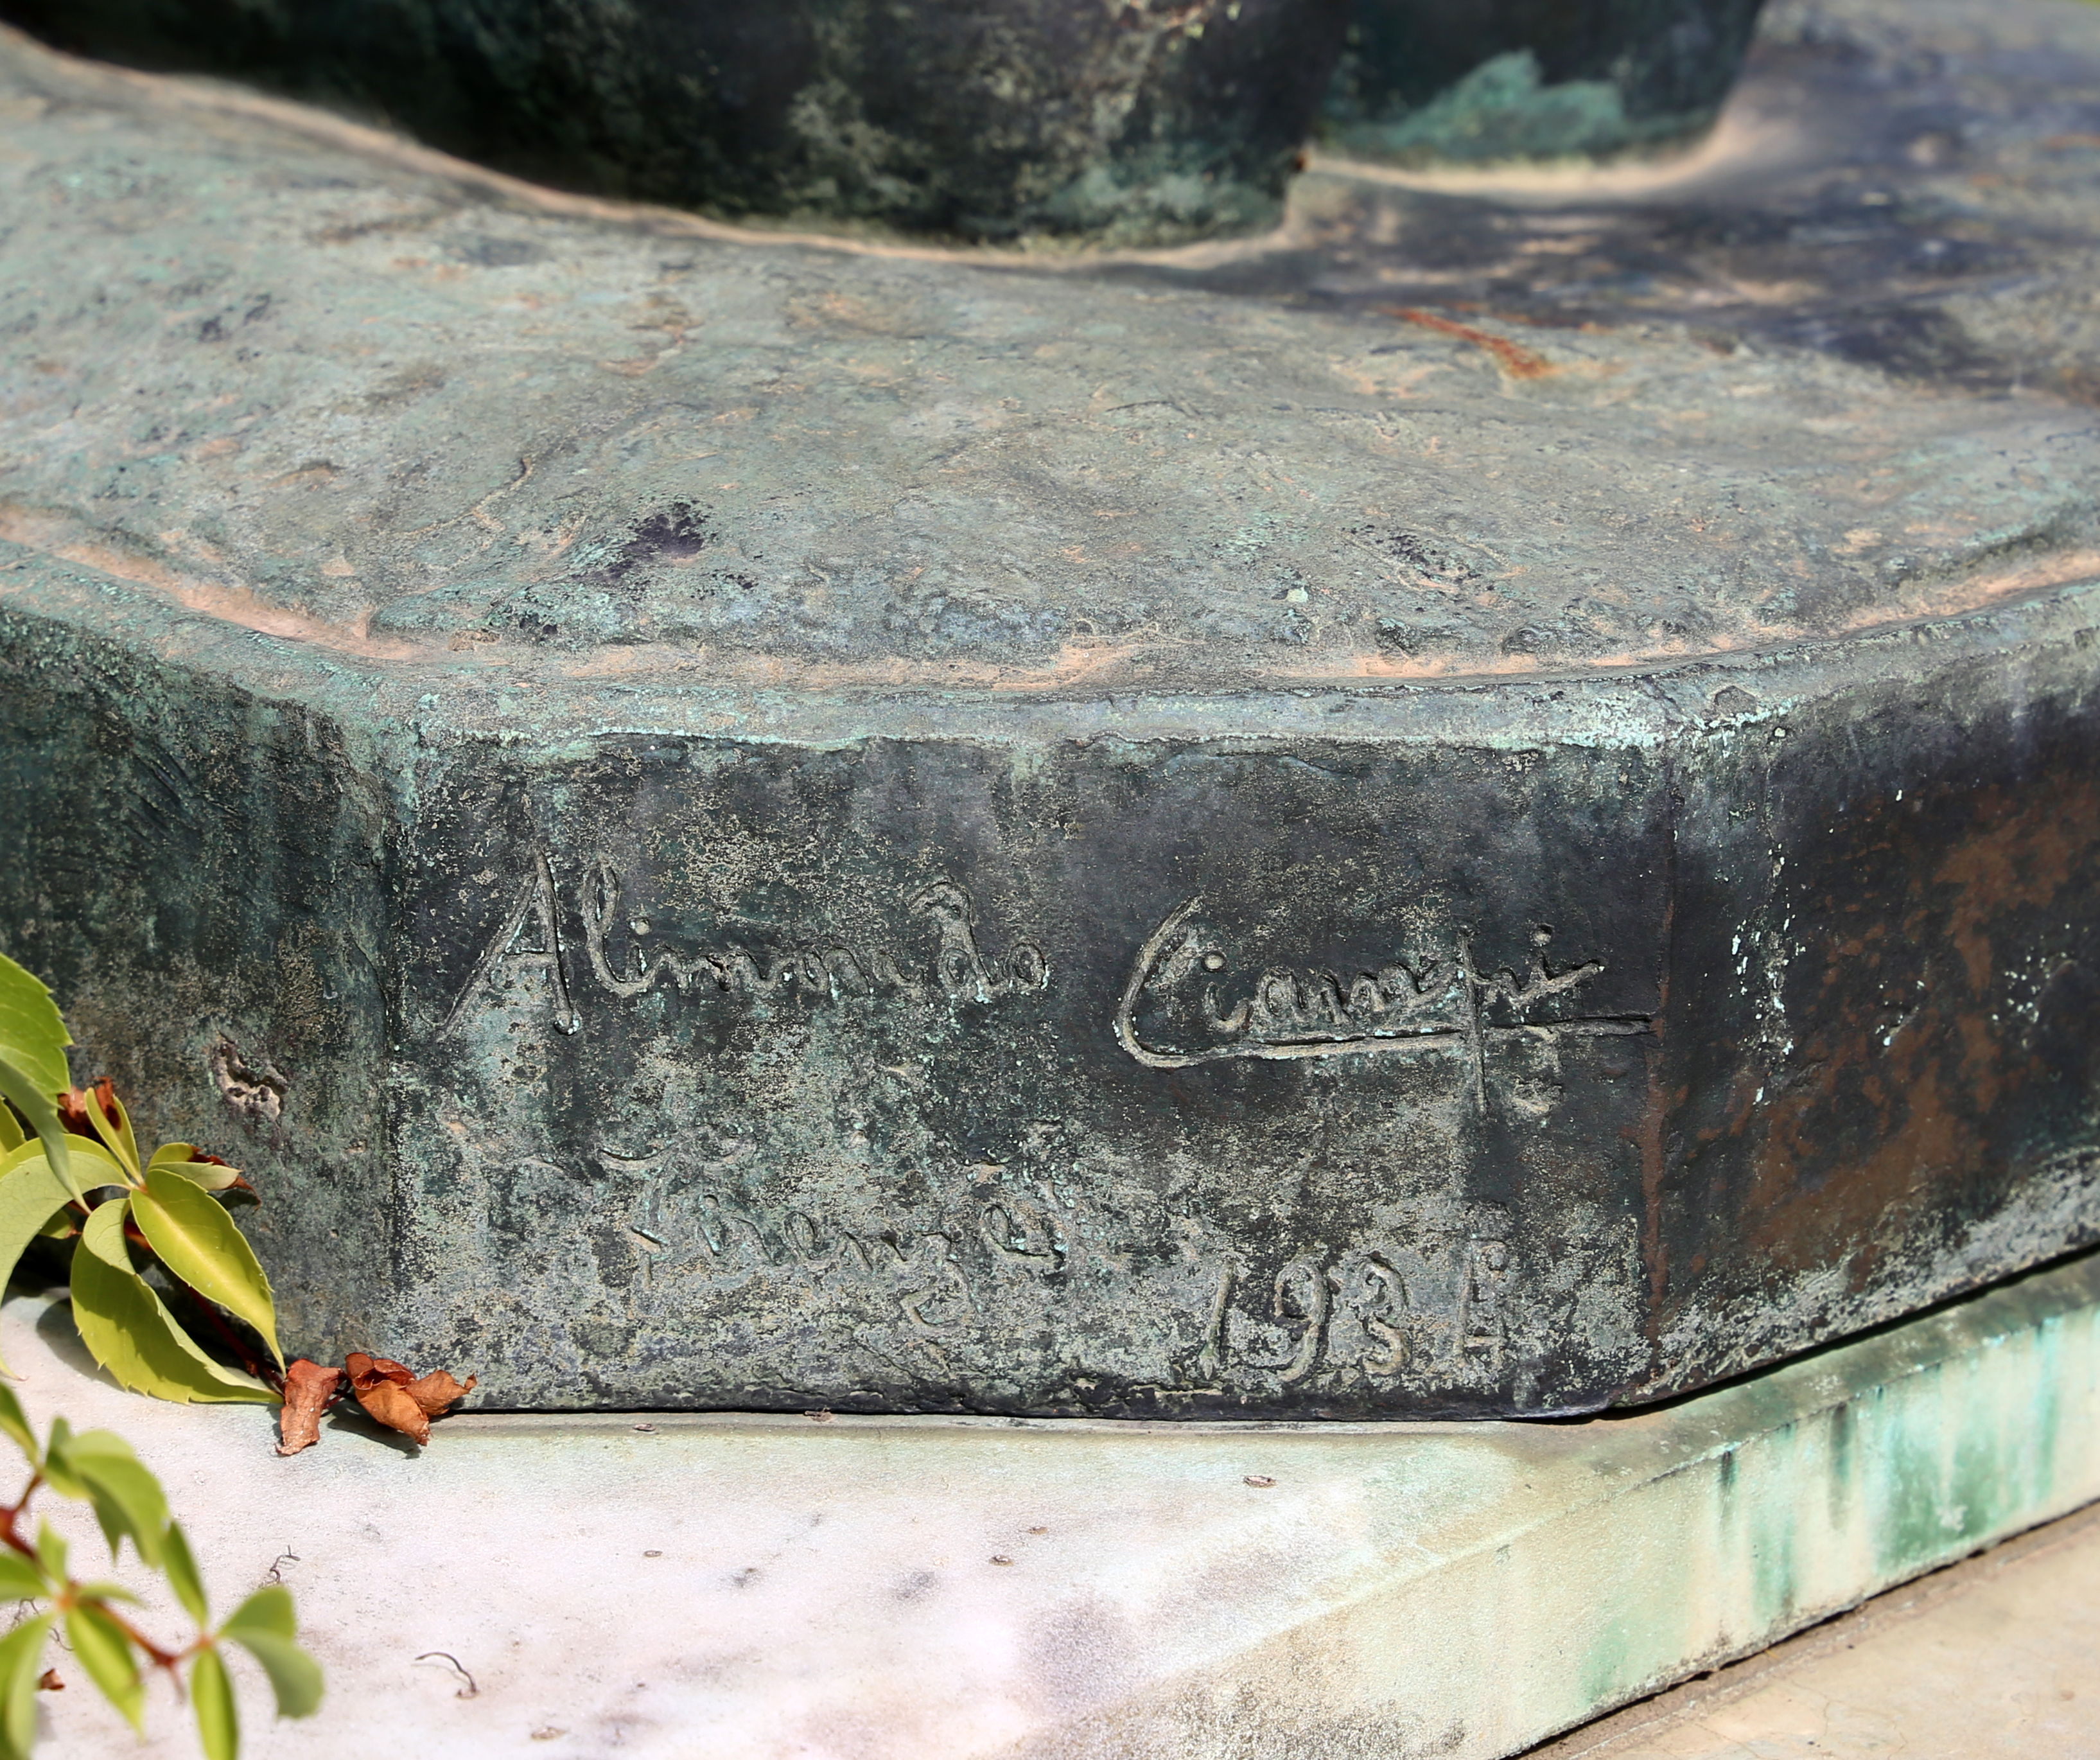
Signature of: alimondo ciampi